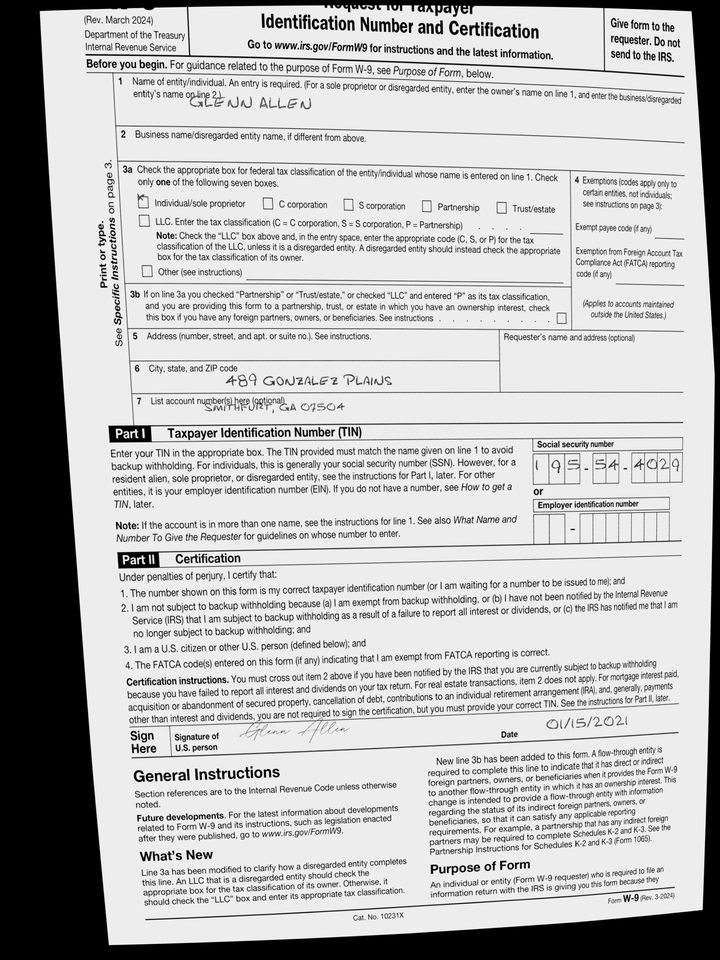
adr1: 489 Gonzalez Plains
adr2: Smithfurt, GA 07504
cbx: yes
ssn: 195544029
enm: Glenn Allen
sdt: 01/15/2021